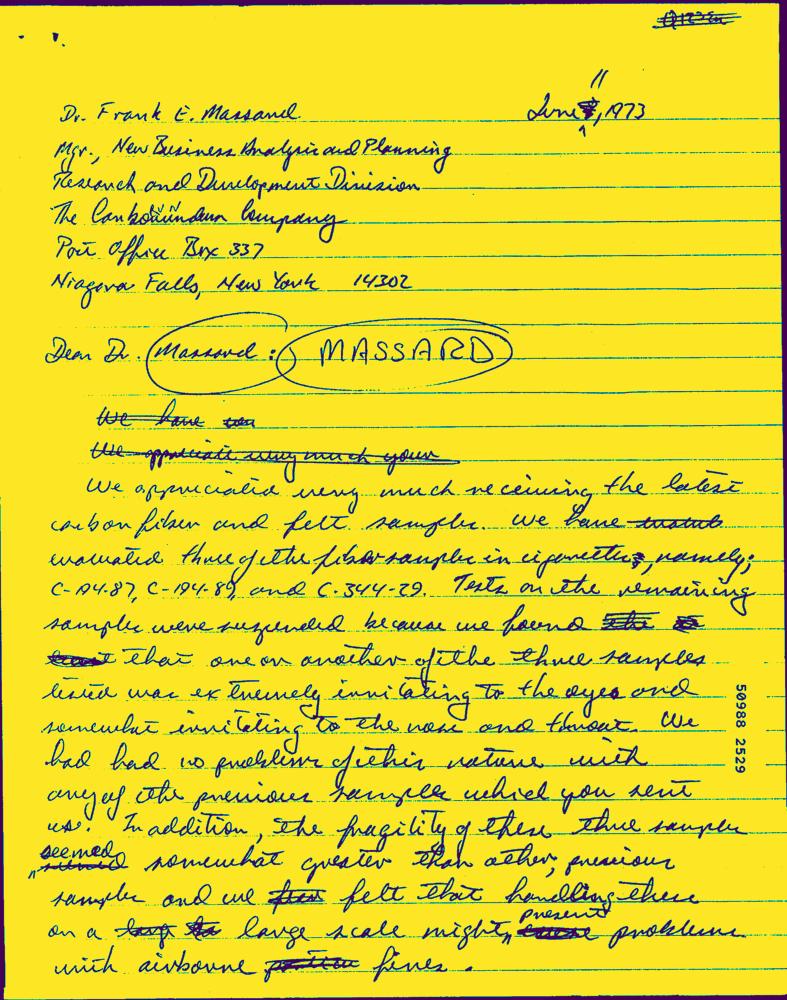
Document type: Hand-Written